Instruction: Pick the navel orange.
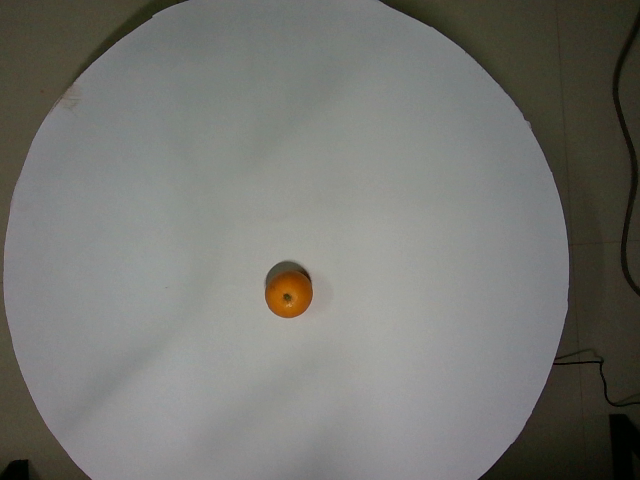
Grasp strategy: vertical